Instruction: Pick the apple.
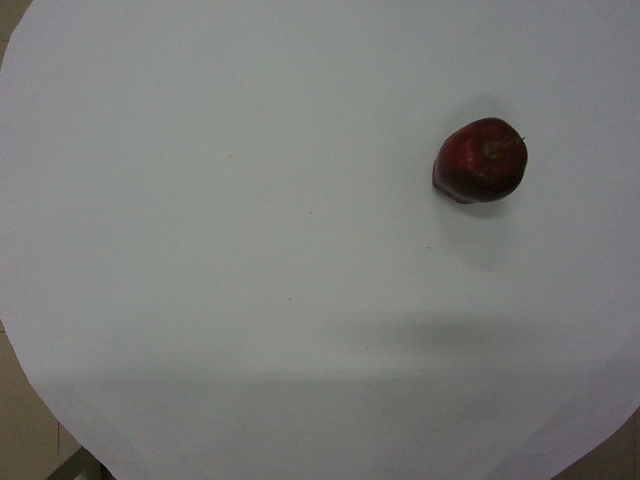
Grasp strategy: vertical